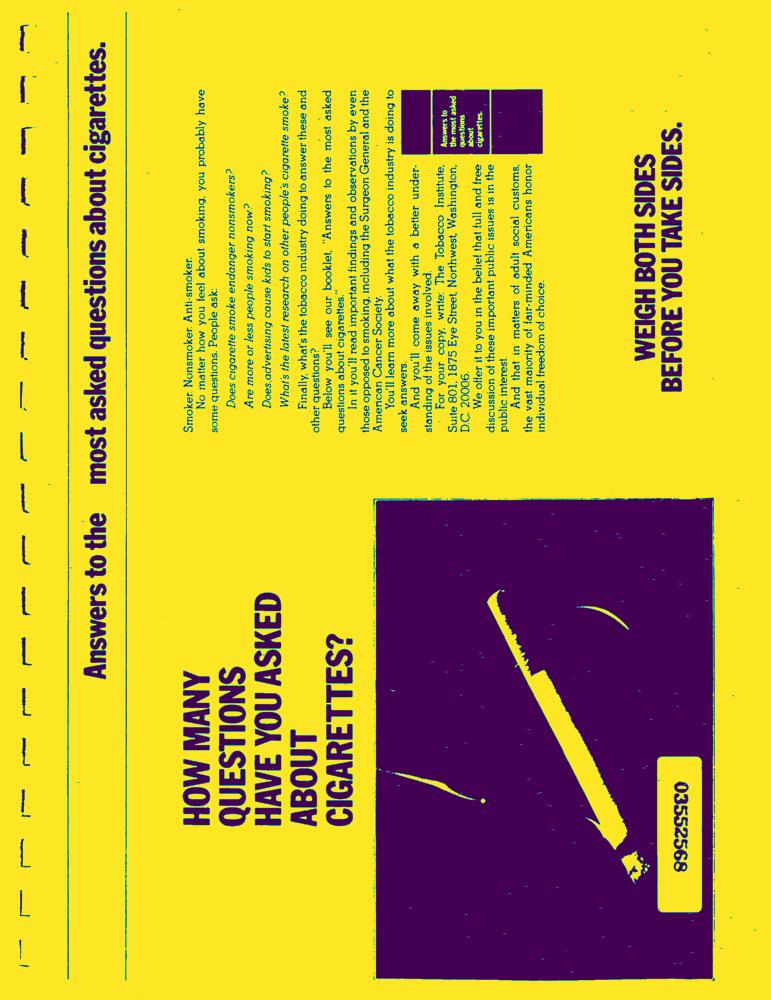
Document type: AD